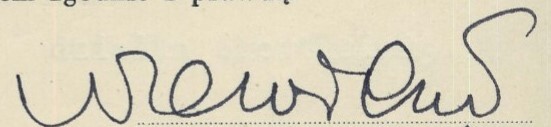
Signature of: stanisław nowicki